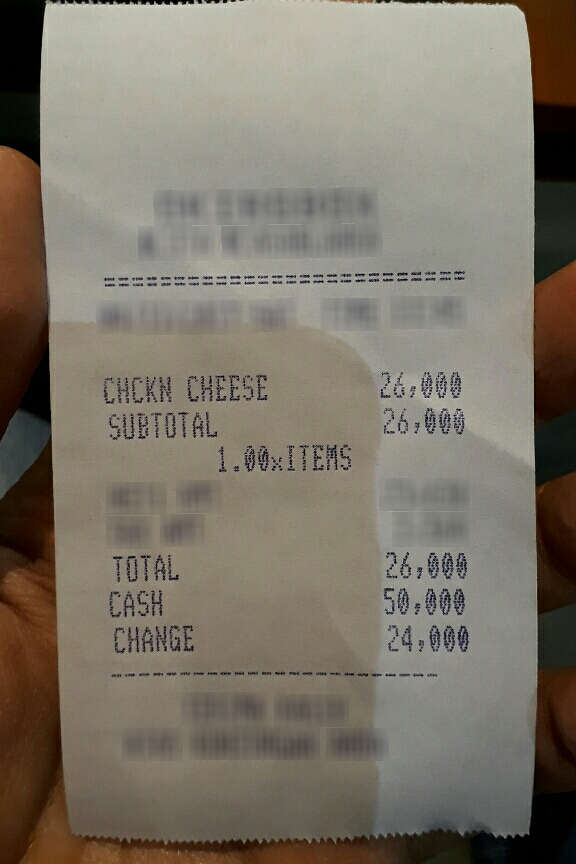
Number of items: 2
Subtotal: 26,000
Total: 26,000
OCR text regions:
text: CHCKN
text: CHEESE
text: 26,000
text: TOTAL
text: 26,000
text: CASH
text: 50,000
text: CHANGE
text: 24,000
text: 1.00xITEMS
text: SUBTOTAL
text: 26,000